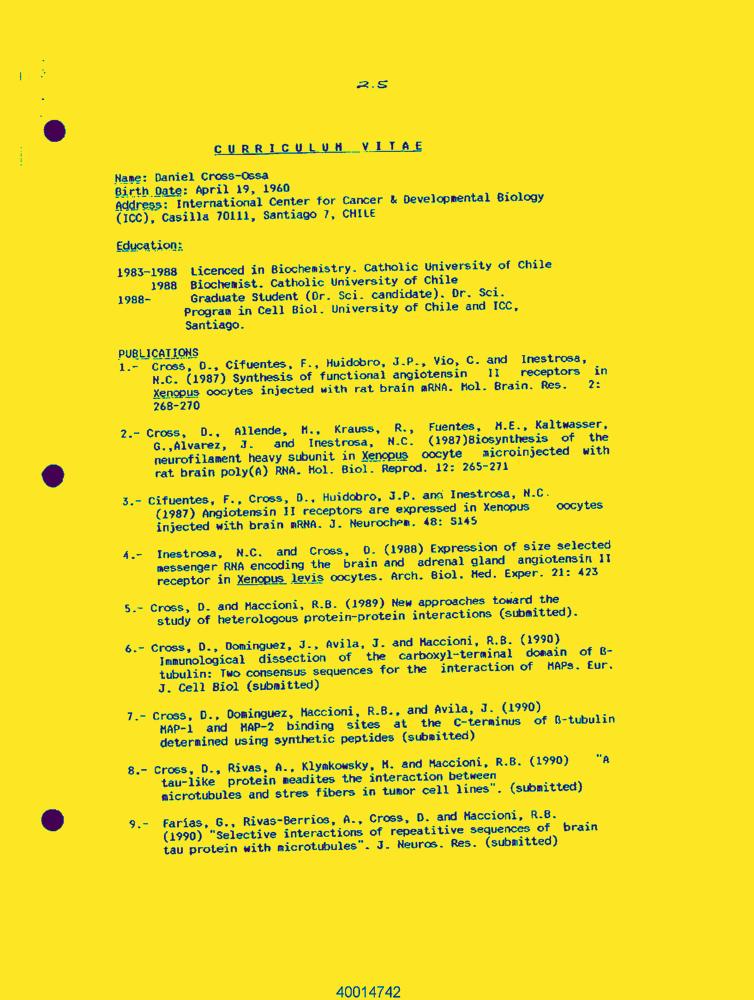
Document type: Resume-Doc